Patient: Female, age 32
A 32 year-old woman was admitted due to intermittent abdominal pain which had persisted for one month. She had neither any remarkable past medical history nor family history. On physical examination, there was tenderness on the left upper quadrant of the abdomen; however, there was no palpable mass in the abdomen or no tenderness in both costovertebral angles. Laboratory data revealed that the lactate dehydrogenase (LDH) had risen to 1,114 IU/L. The others were within normal limits. Chest plain film showed streaky radiopaque densities on the right upper lobe, considered a scar of the inactive tuberculosis. Abdominal ultrasonogram showed a well-defined mixed echogenic mass on the left kidney. Abdominal computed tomography (CT) scan showed a well-defined mass with heterogenous enhancement on the lower pole of the left kidney with hilar infiltration, measured to be 12x10 cm in size (Figure 1). Small-sized hilar lymph nodes and a thrombus in the left renal vein were observed. On day 23, a left radical nephrectomy was performed with left renal vein thrombectomy. A gross specimen was obtained from the left kidney of the patient, a 13x12x11 cm-sized mass on the lower pole of the kidney. The cut surface of the mass was grayish-white mixed with focal necrosis and hemorrhage (Figure 2).
A light microscopic finding revealed a highly cellular tumor composed of mitotically active (to the degree about 30 mitoses/10 high power field), atypical plump spindle cells, and indistinct cell borders arranged in short and intersecting fascicles, mainly involving the renal pelvis with extension to the renal cortex and capsule (Figure 3). Malignant cells were not found in the dissected lymph nodes or in the renal vein.
On immunohistochemical stains, the tumor cells showed positive reaction to vimentin (Figure 4), but showed negative reactions to cytokeratin, epithelial membrane Antigen (EMA), S-100 protein, and CD34. There were no extrarenal manifestations, and we diagnosed the tumor as spindle cell-type monophasic synovial sarcoma, which had originated from the kidney.
Four months later, chest radiography showed a number of small nodular opacities considered as hematogenous metastasis. Chest CT scan showed variable sized, nodular opacities with vascular connection in the entire lobe of the right lung (Figure 5). Percutaneous transthorasic needle biopsy (PTNB) on the right lower lung nodule was performed, and the pathologic finding was consistent with renal synovial sarcoma (Figure 6). She had received combination chemotherapy with 28-day cycles of ifosfamide 2,500 mg/m2 on day 1 through 3 plus doxorubicin 60 mg/m2 on day 1. After the second cycle of chemotherapy, follow-up chest CT scan showed smaller-sized metastatic nodules on the right lung field, and the state of the response was partial remission. Toxicity was scored according NCl criteria. During chemotherpay, grade 2 neutropenia and grade 1 thrombocytopenia was developed. Non-hematologic toxocities were grade 1 nausea and grade 3 alopecia. Planed doses were administered without dose reduction. After 6 cycles of chemotherapy, complete remission was achieved (Figure 7).
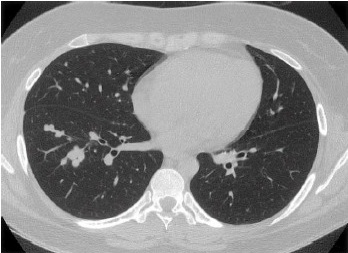
Image caption: Chest CT scan shows hematogenous dissemination of variable sized, multiple nodular opacities with vascular connection in the entire lobe of the right lung.